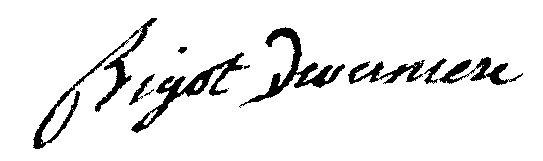
Signature of: jean joseph bigot de vernière